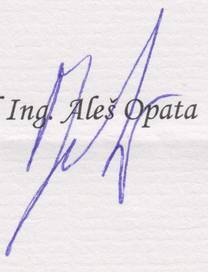
Signature of: aleš opata